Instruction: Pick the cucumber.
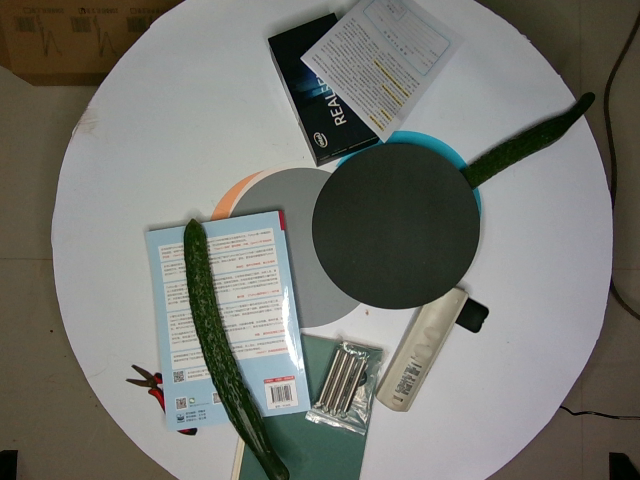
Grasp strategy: vertical